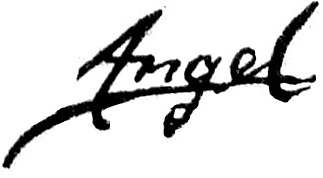
Signature of: manuel ángel álvarez